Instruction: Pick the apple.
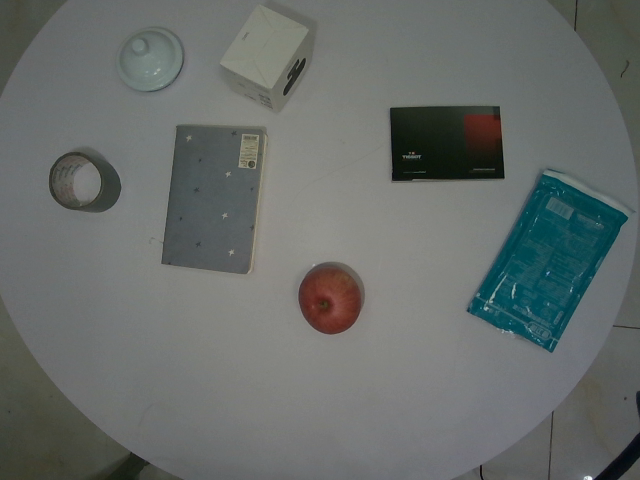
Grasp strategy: vertical